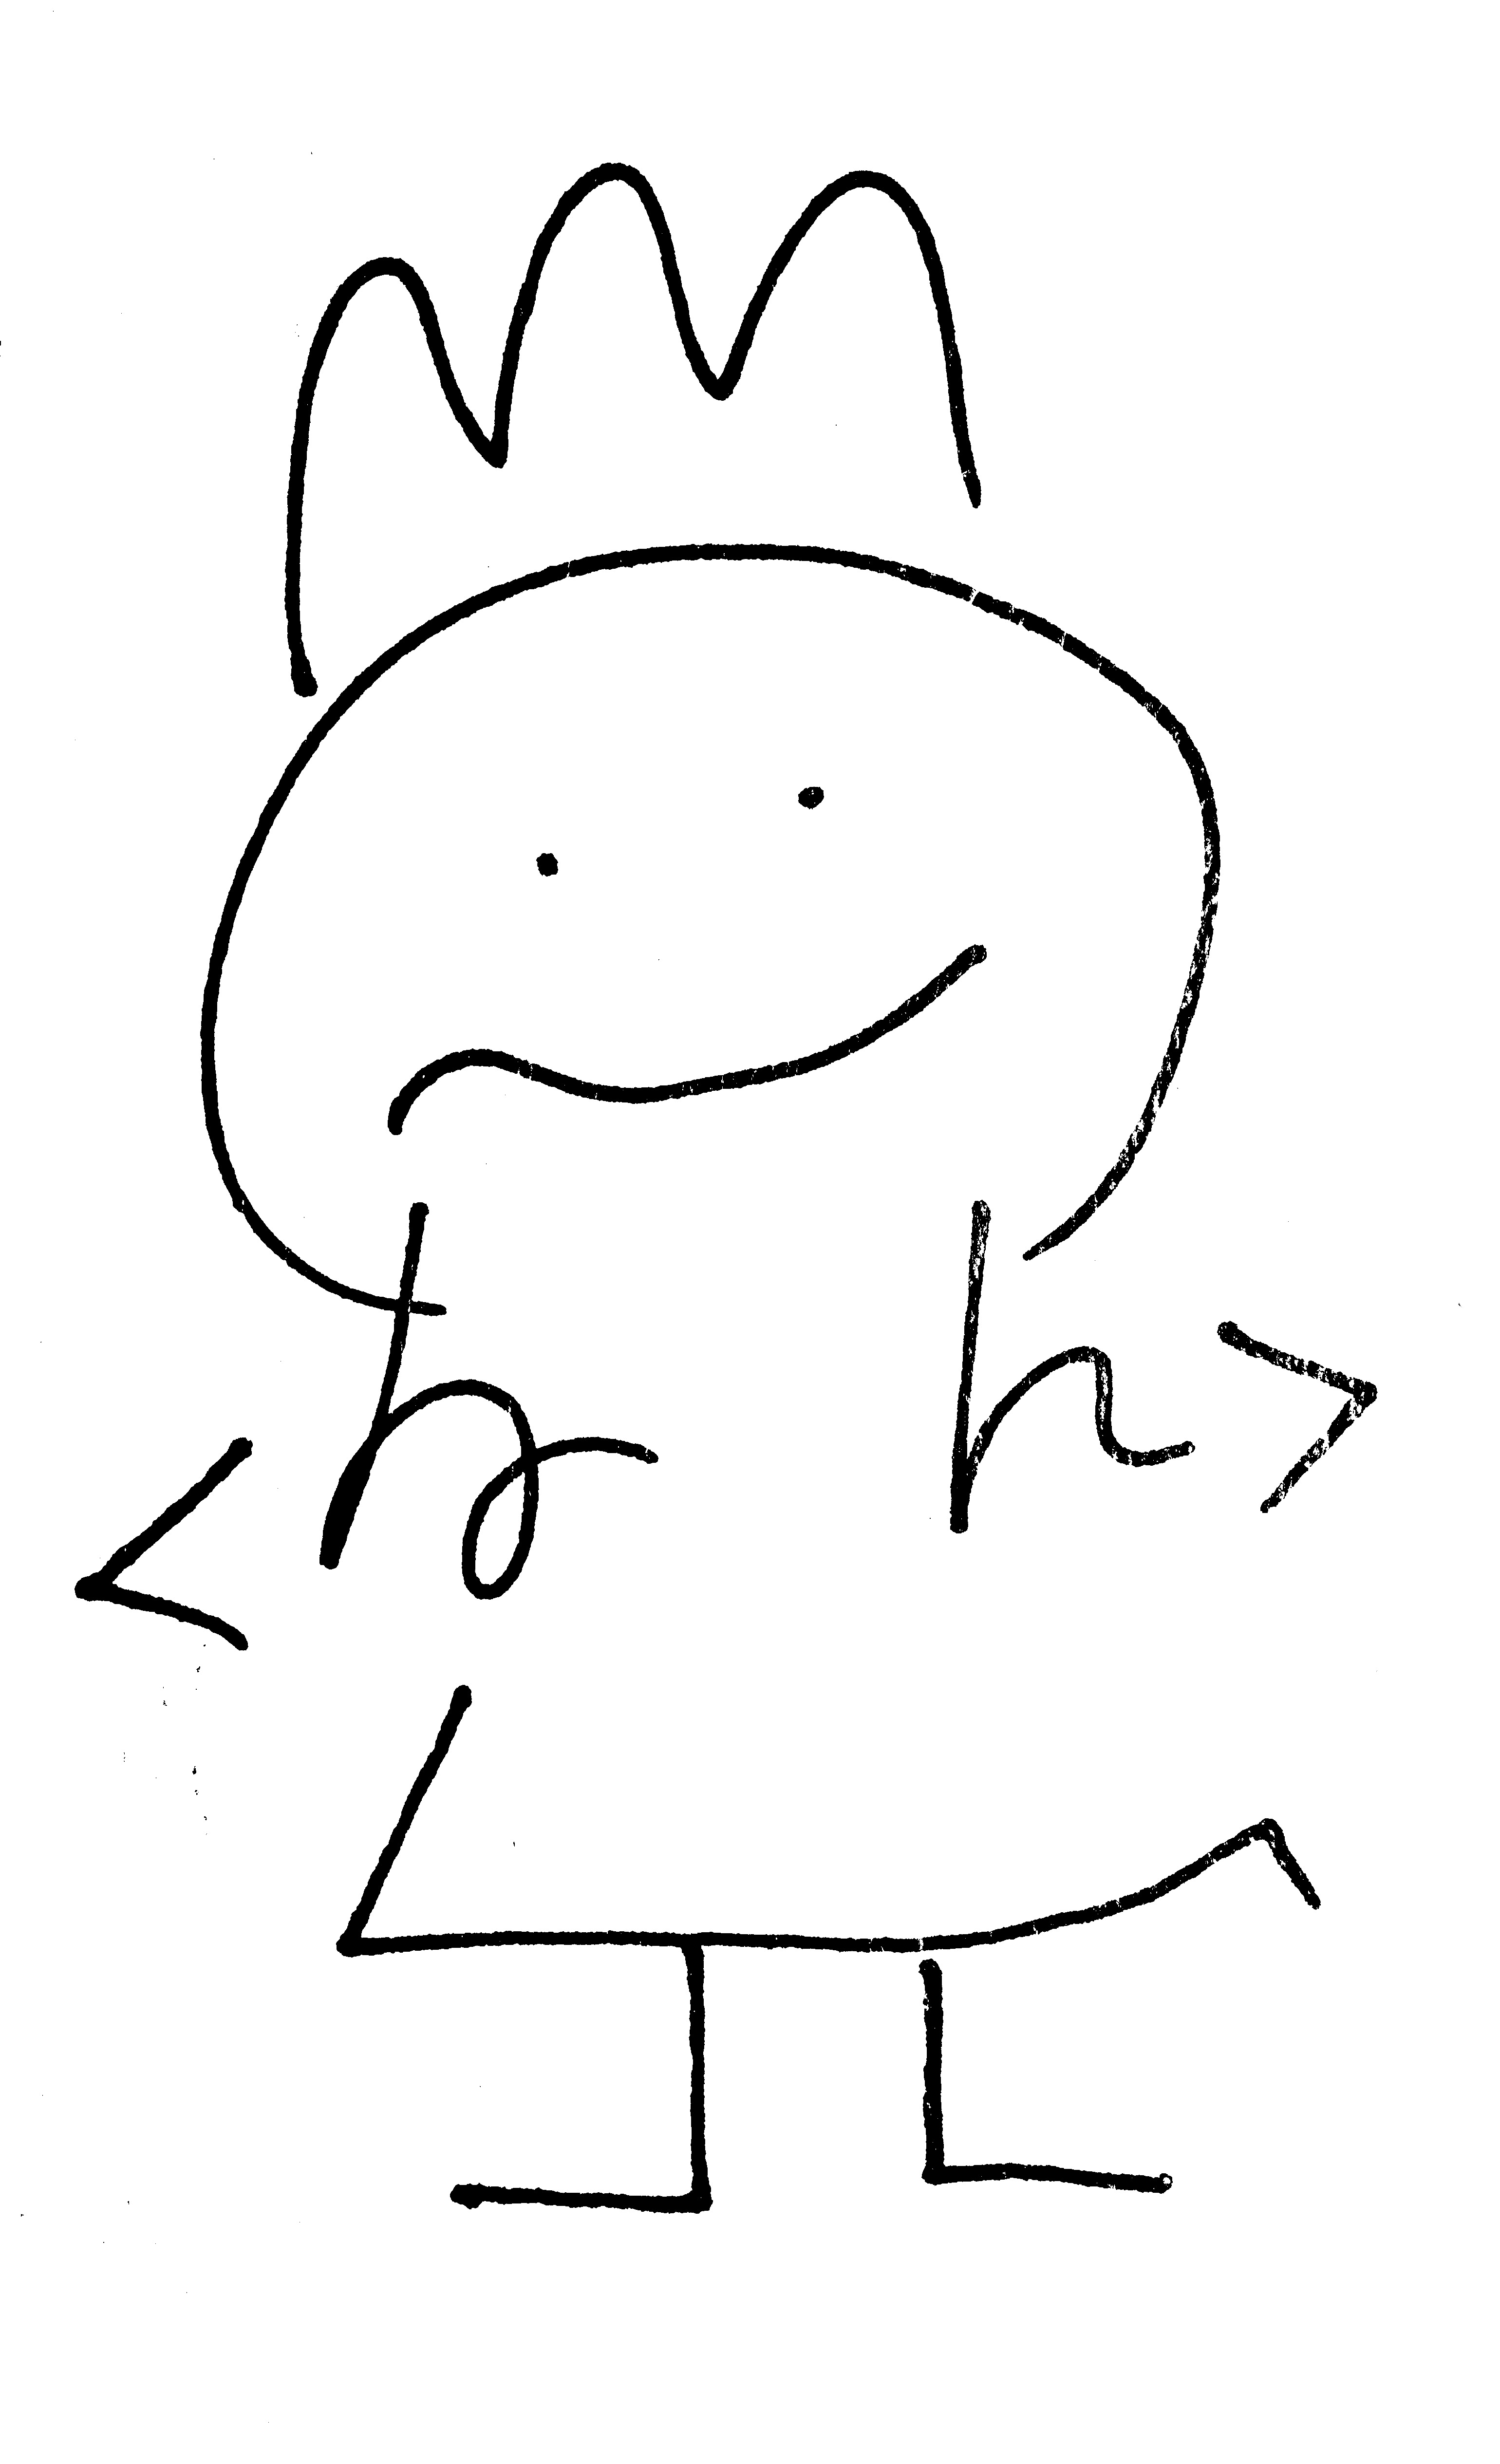
Signature of: hinata koizumi